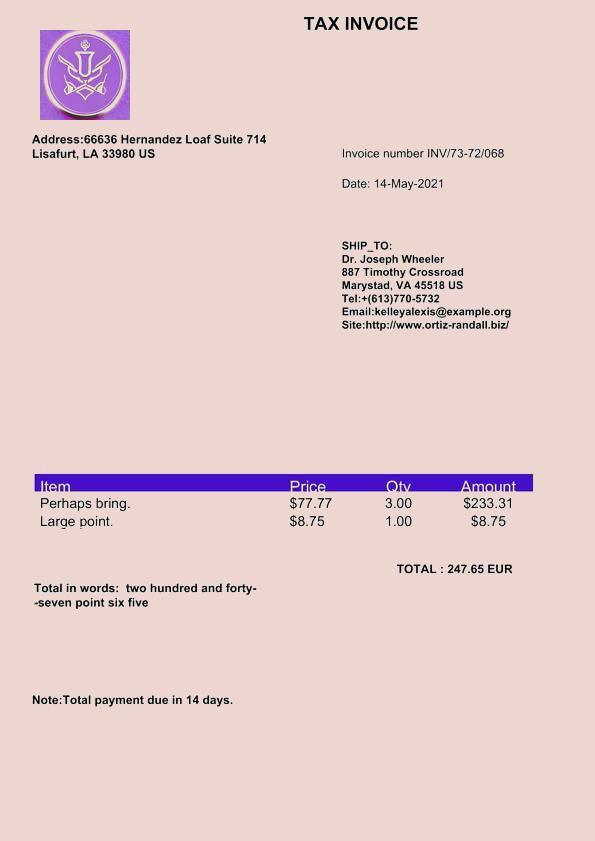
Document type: Invoice